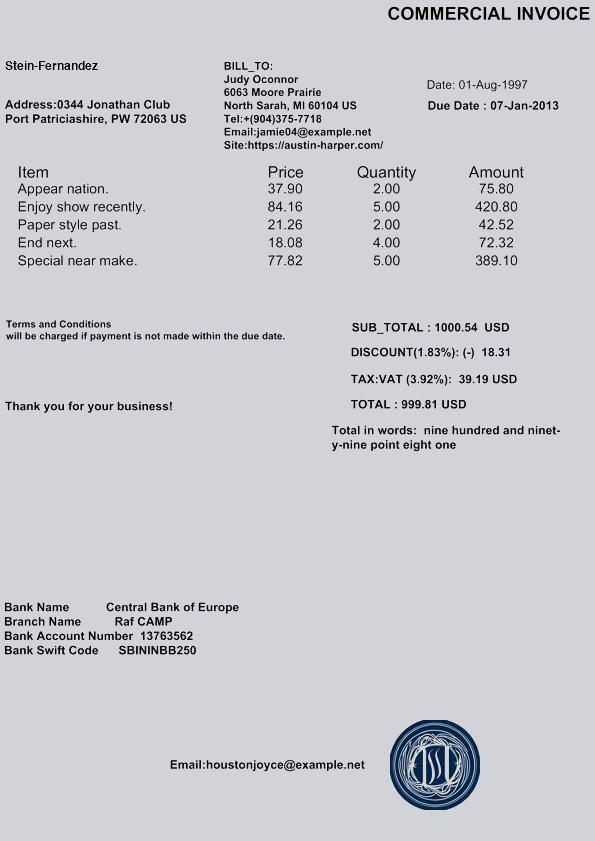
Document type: Invoice